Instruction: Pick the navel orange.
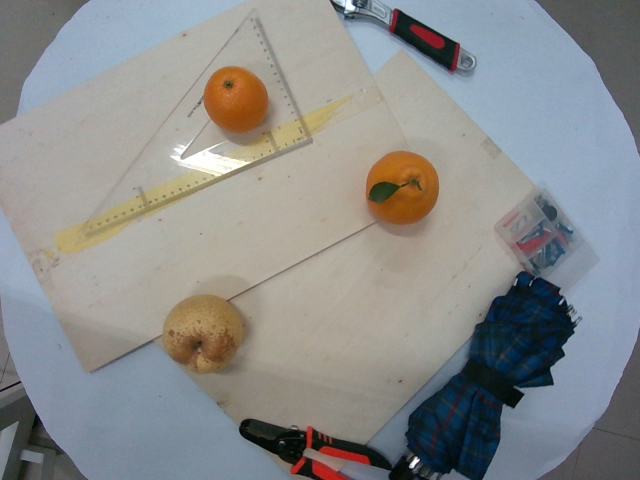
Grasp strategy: vertical